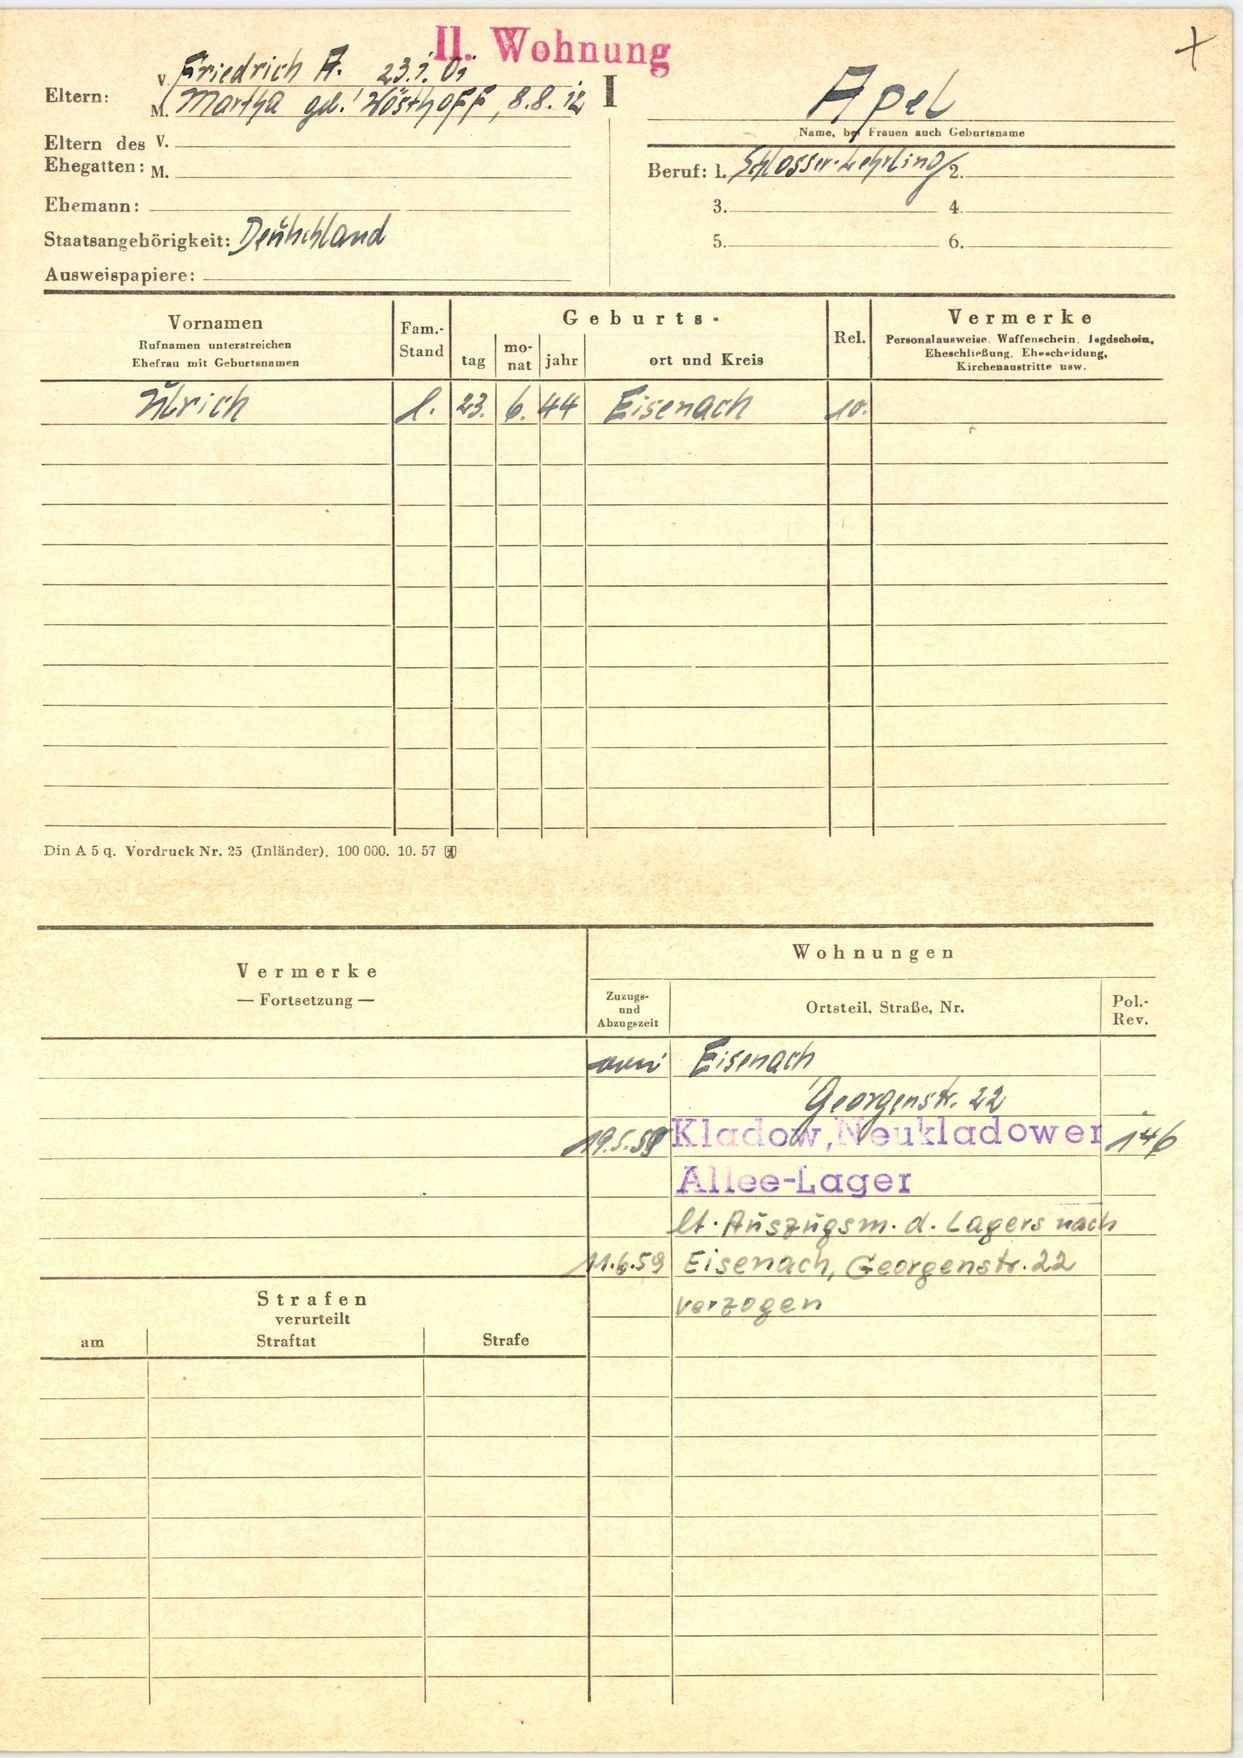
Apel